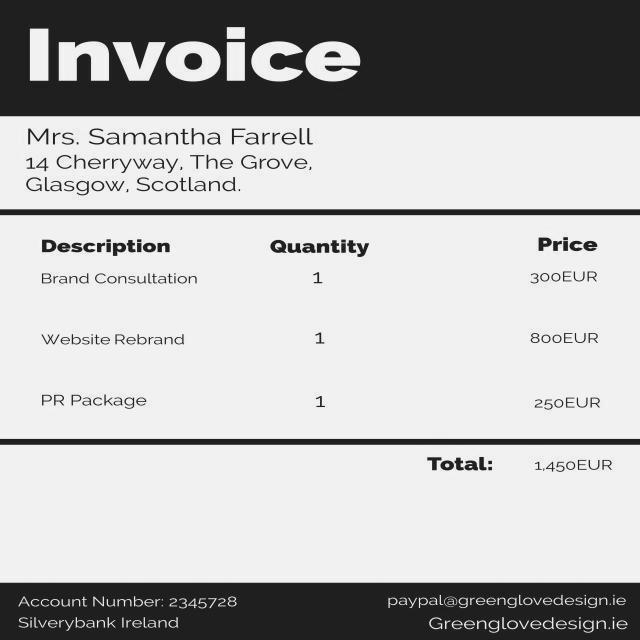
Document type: Invoice